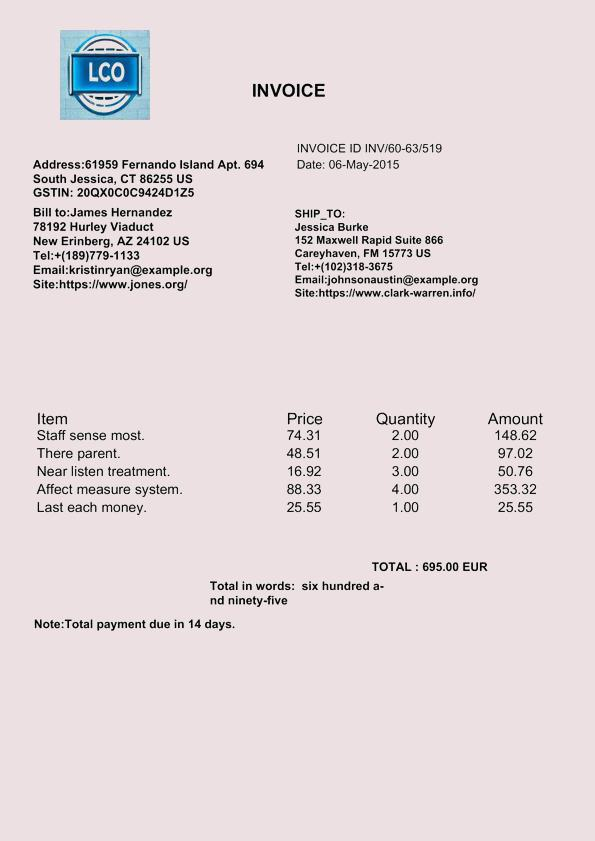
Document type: Invoice